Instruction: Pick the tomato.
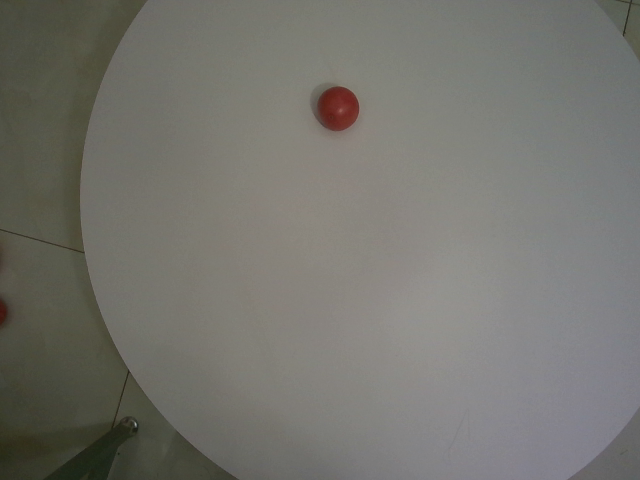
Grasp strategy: vertical